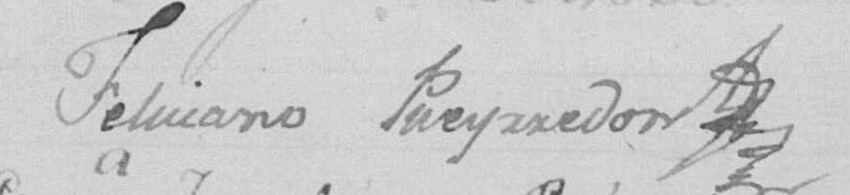
Signature of: feliciano josé pueyrredón